Patient: Female, age 36
A 36-year-old woman from Cameroon (immigrated 10 years ago) with no past medical history presented to the Emergency Department with increasing abdominal swelling over months. She had no respiratory symptoms, no abdominal pain, no constitutional symptoms such as fever or weight loss, and reported prior negative tuberculin skin testing.
Physical exam was notable for normal vitals. She appeared healthy. Heart exam was normal without murmurs, rubs or gallops. She had absent breath sounds on auscultation of the right lung, clear breath sounds on the left, and a distended non-tender abdomen with a fluid wave. She had no edema of her lower extremities.
Complete blood count and basic metabolic profile were remarkable only for a mild anemia (hemoglobin of 11.9 g/dL). A Computed Tomography (CT) scan of the chest (Fig. 1) revealed complete opacification of the right hemithorax with right lung collapse and mediastinal shift to the left consistent with large pleural effusion. CT of the abdomen and pelvis demonstrated extensive abdominal ascites with nodularity of the peritoneum and a left adnexal cystic lesion (Fig. 2). A follow-up ultrasound of the abdomen revealed a complex cystic lesion within the left ovary concerning for a possible ovarian malignancy. Chest tube placement drained dark brown pleural fluid (Fig. 3) that was exudative and negative for bacterial and fungal cultures as well as Mycobacterium tuberculosis. Cell count revealed 490 nucleated cells/high-power field and 59% histiocytes and 273,000 RBCs/HPF (Fig. 4). Cytology was sent and was negative. Notably, there was a markedly elevated ADA of 102.4 IU/L. A paracentesis revealed similar dark brown fluid with comparable cellular characteristics (Fig. 4).
Further work-up including tumor markers (cancer antigen-125, carcinogenic embryonic antigen, and cancer antigen 19-9) were all within normal limits. Interferon gamma release assay assessing for prior exposure to tuberculosis was negative. Patient was subsequently taken for exploratory laparotomy by gynecology-oncology which revealed a large amount of hemorrhagic ascites, multiple endometriotic implants, and a right ovarian endometrioma. Pathology of biopsy specimens from the right ovary, peritoneal implants and left ovarian fossa were consistent with a diagnosis of endometriosis from all samples. The patient was sent for video-assisted thoracoscopy. Decortication was performed on the thin fibrous peel surrounding the left lung. A 2 mm defect in the R medial diaphragm was identified and closed. Pathology of the pleural peel revealed reparative and reactive changes including chronic inflammation and granulation tissue. There was no evidence of malignancy or granulomas. Smears and cultures were negative on all specimens for Mycobacterium tuberculosis.
Keywords: adenosine deaminase, thoracic endometriosis syndrome
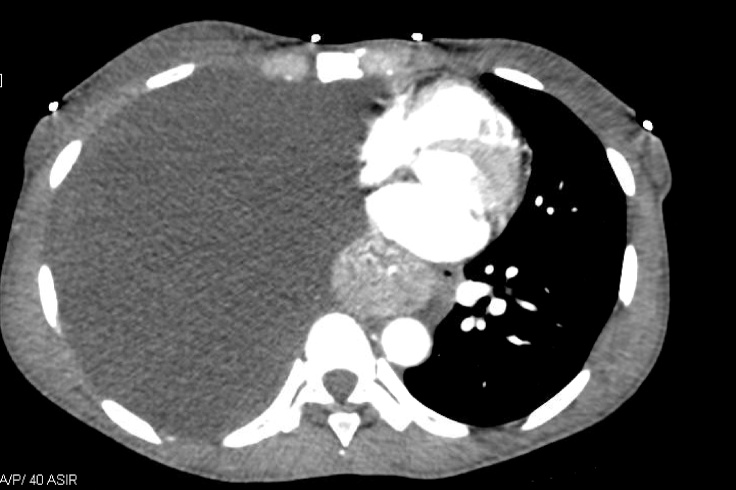
Image caption: CT of chest revealing large right pleural effusion with right lung collapse and mediastinal shift to the left.